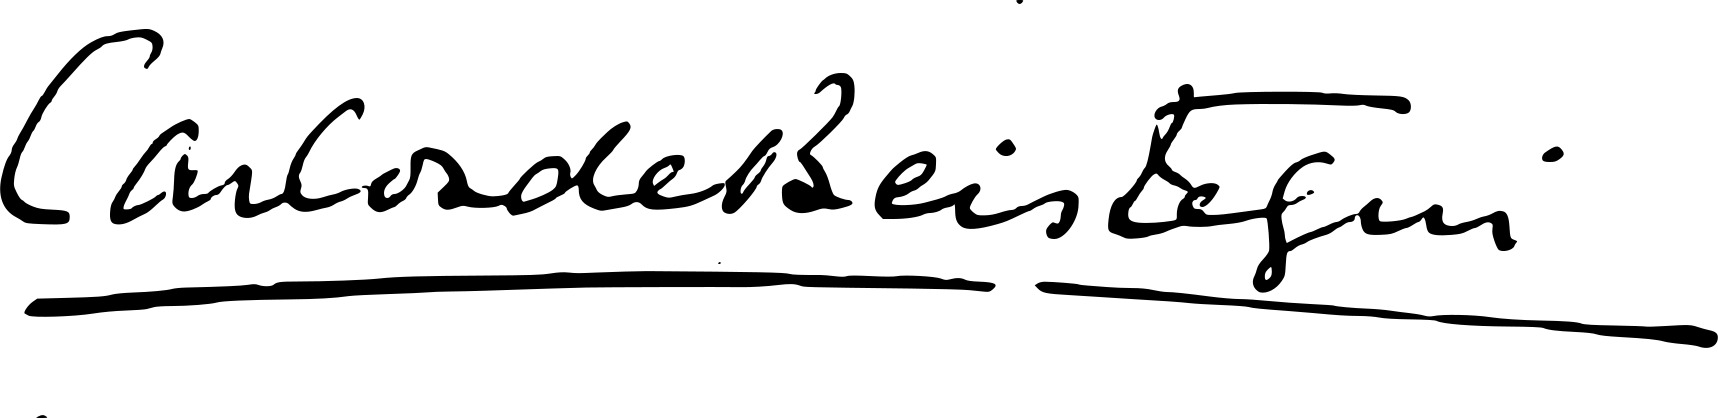
Signature of: carlos de beistegui